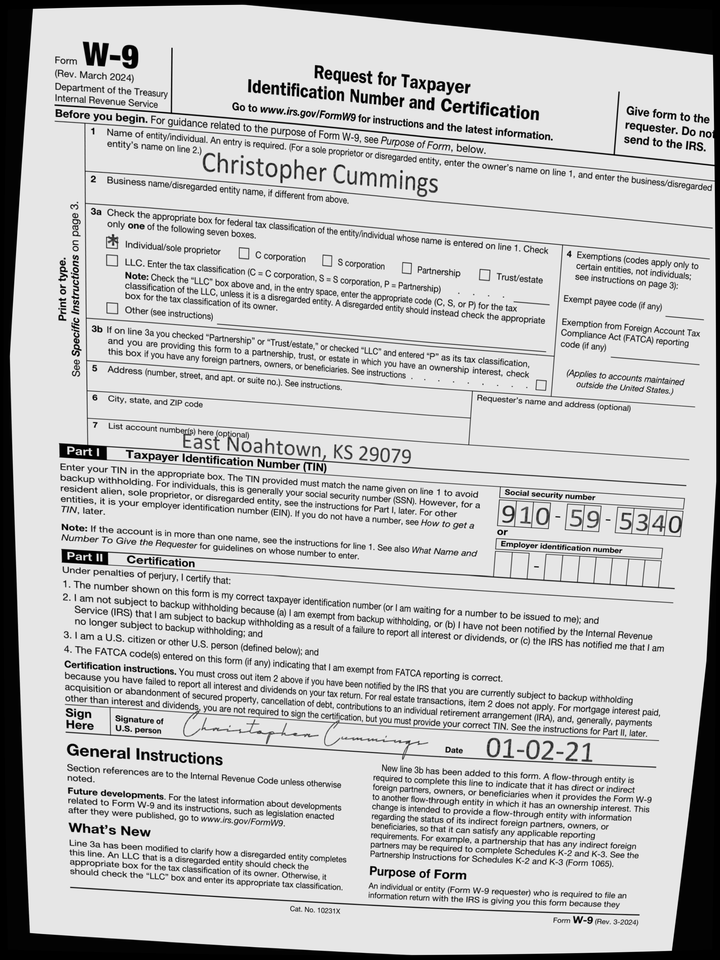
adr2: East Noahtown, KS 29079
cbx: yes
ssn: 910595340
enm: Christopher Cummings
sdt: 01-02-21